Question: What is the address or location of the property listed in the document?
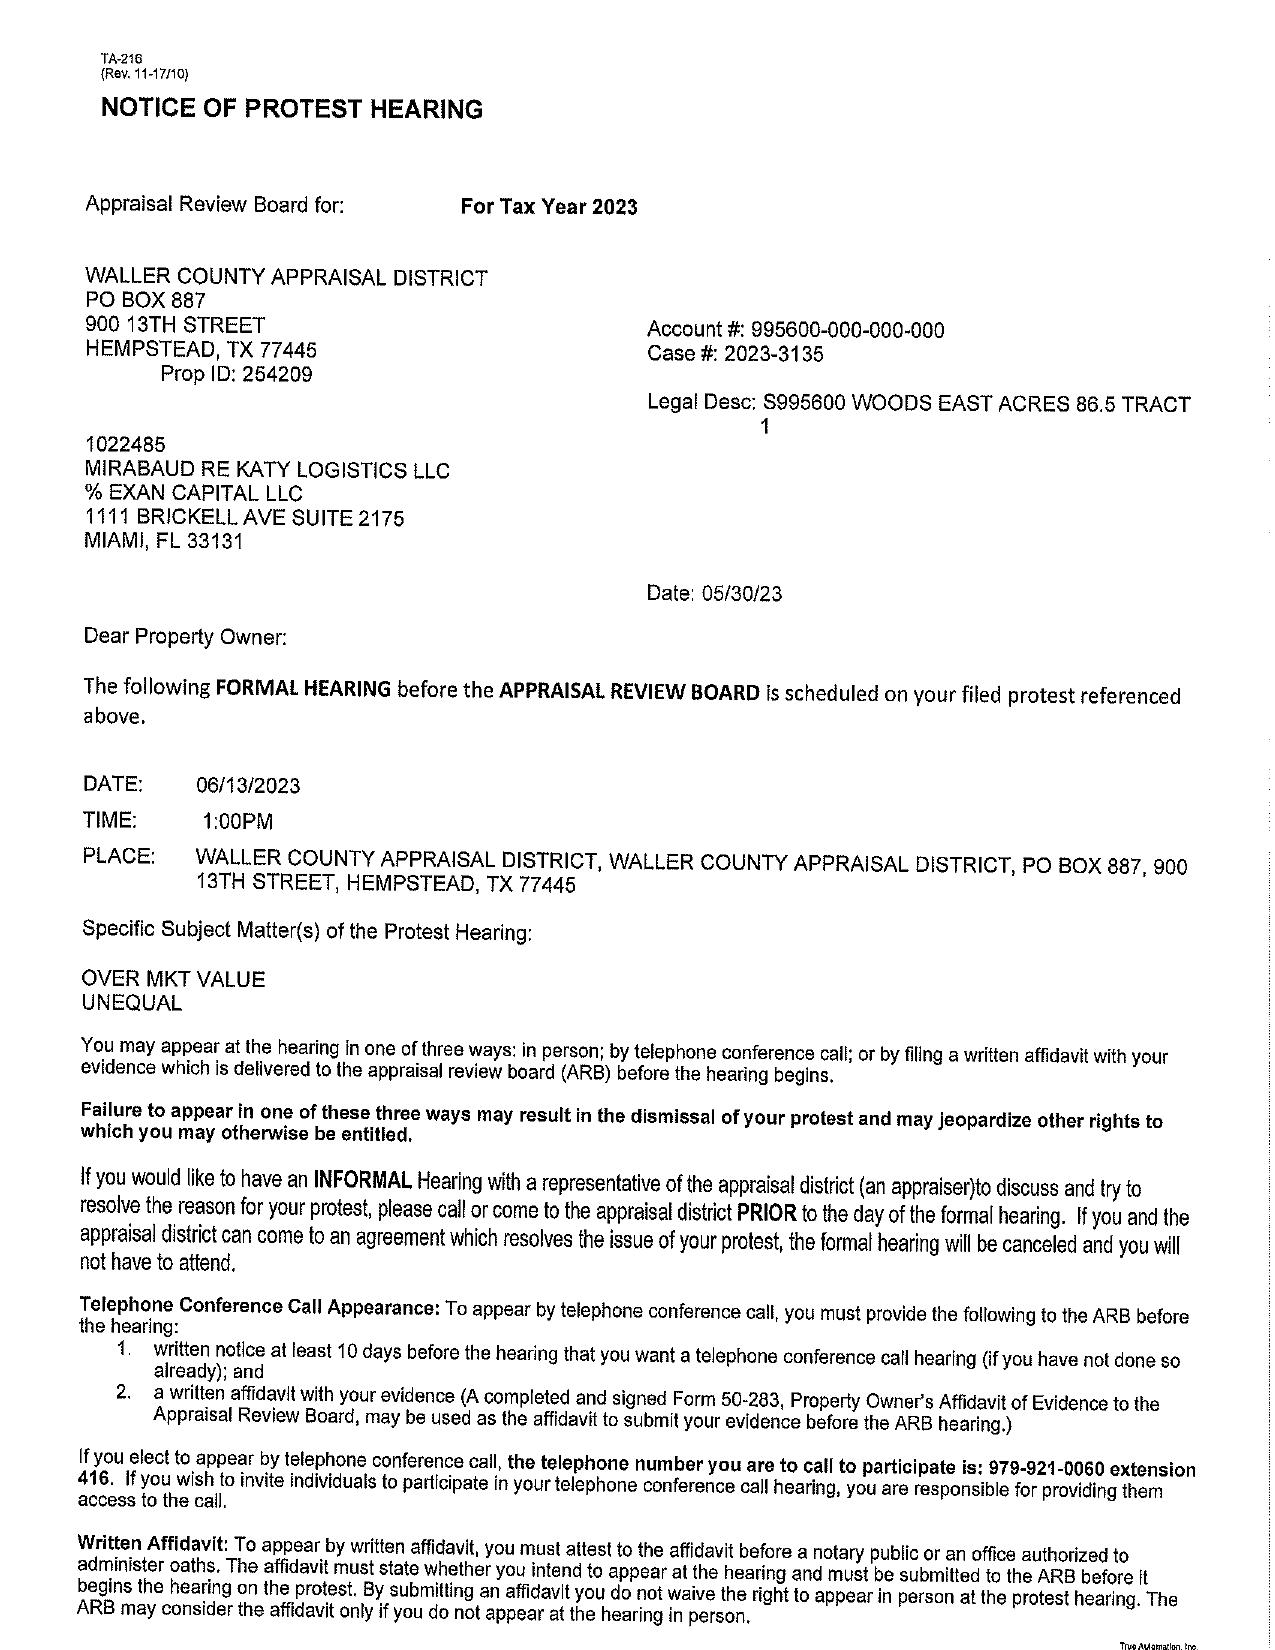
Answer: "WOODS EAST ACRES 86.5 TRACT 1"